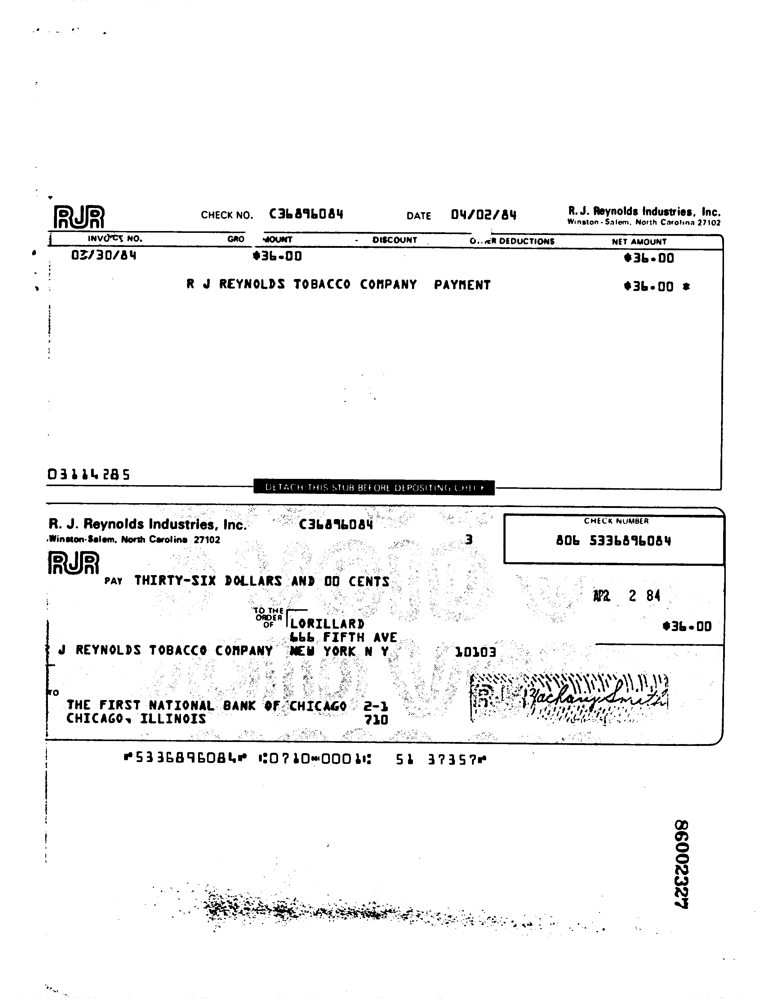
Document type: Invoice